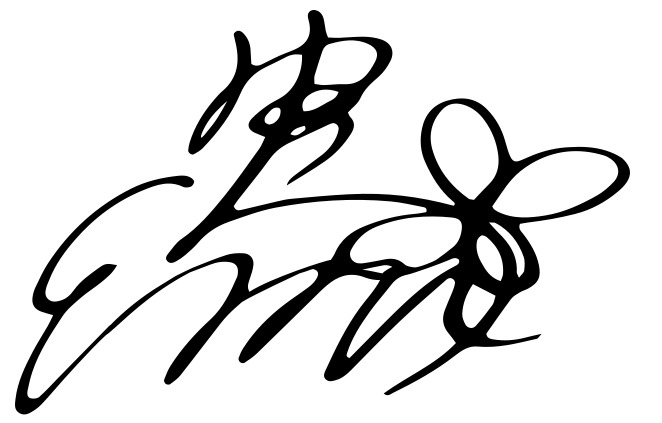
Signature of: emi miyajima